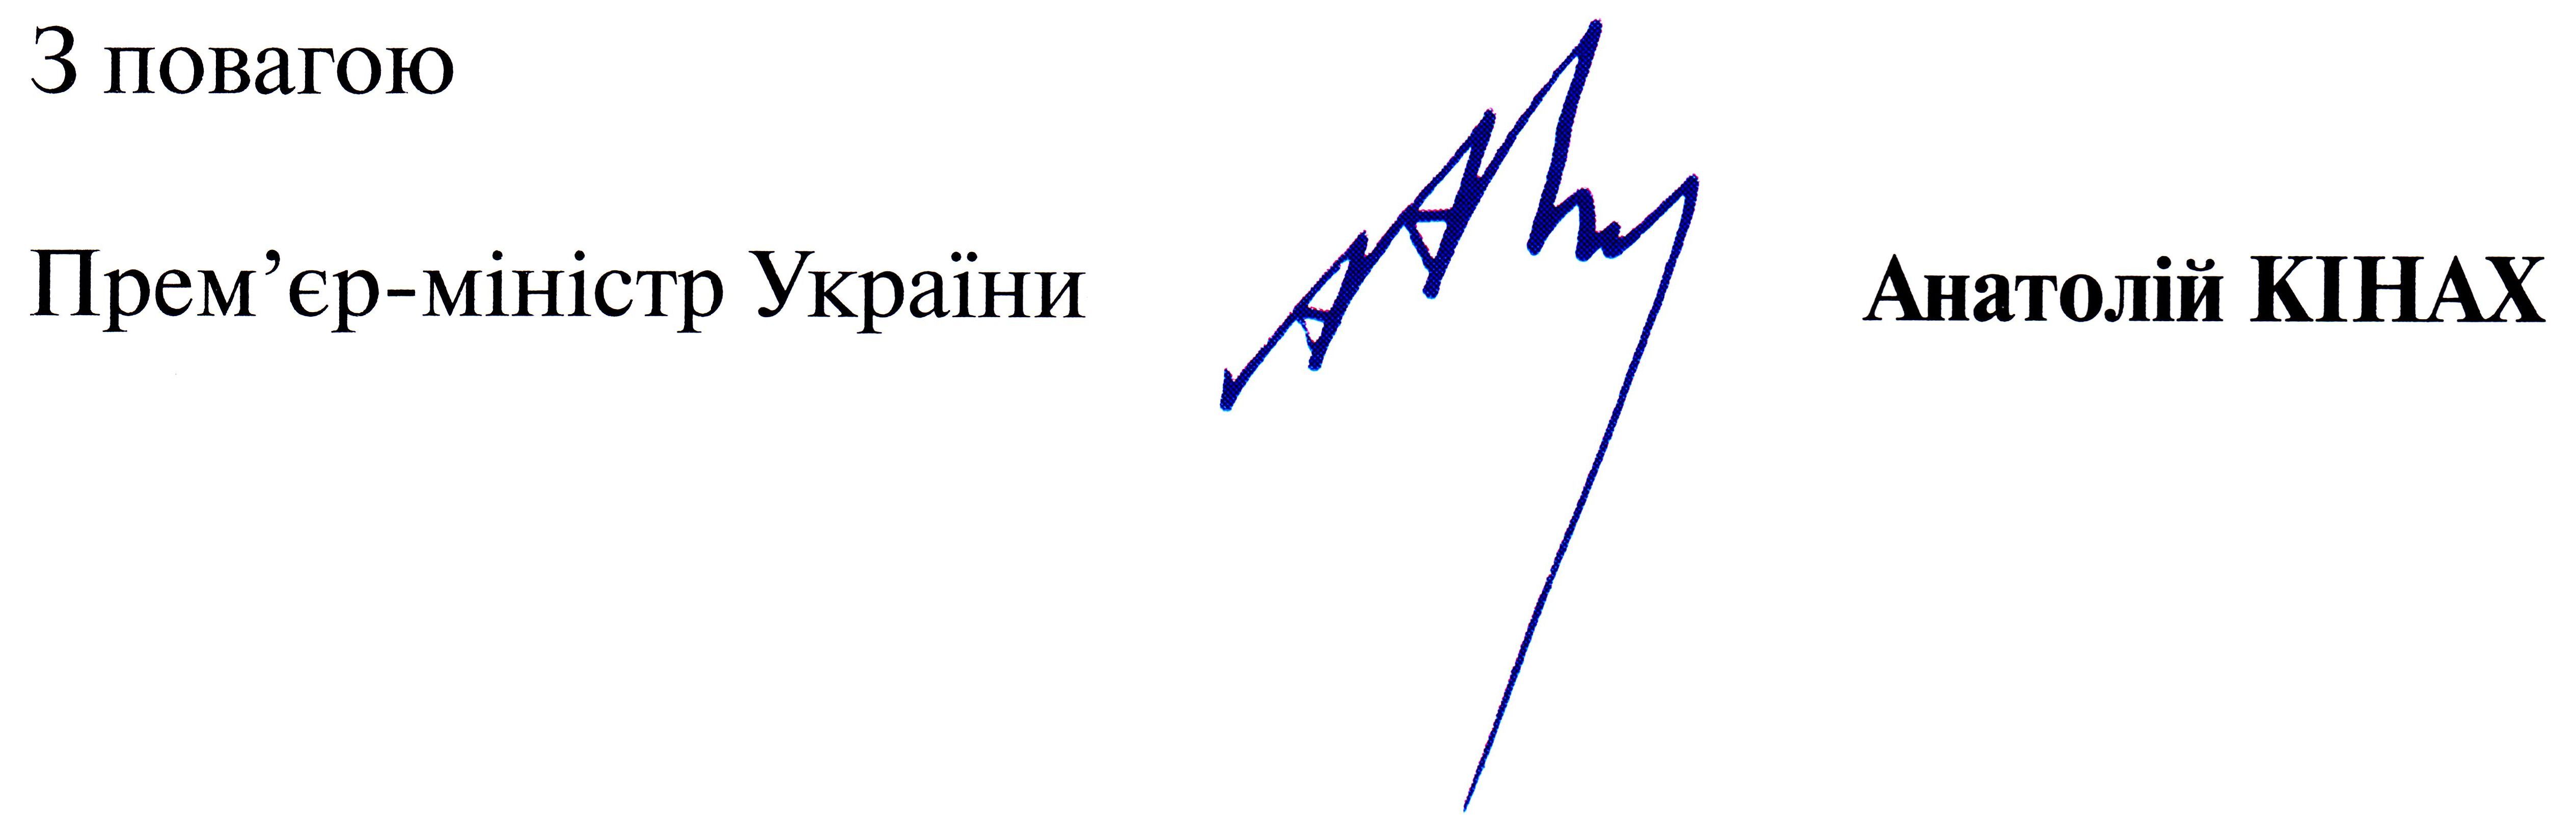
Signature of: anatolii kinakh